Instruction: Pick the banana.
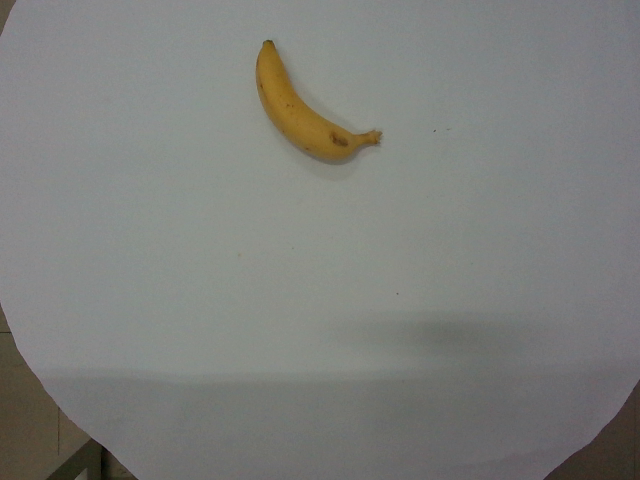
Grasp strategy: vertical